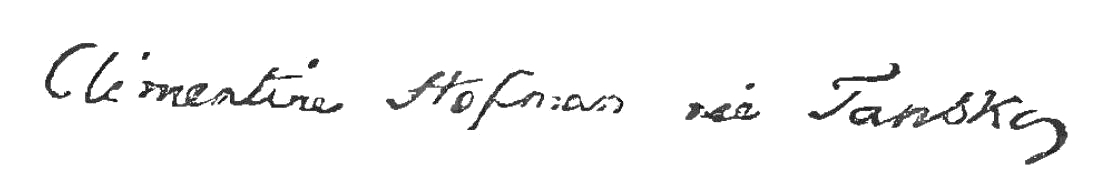
Signature of: klementyna hoffmanowa